Question: What is the potential diagnosis?
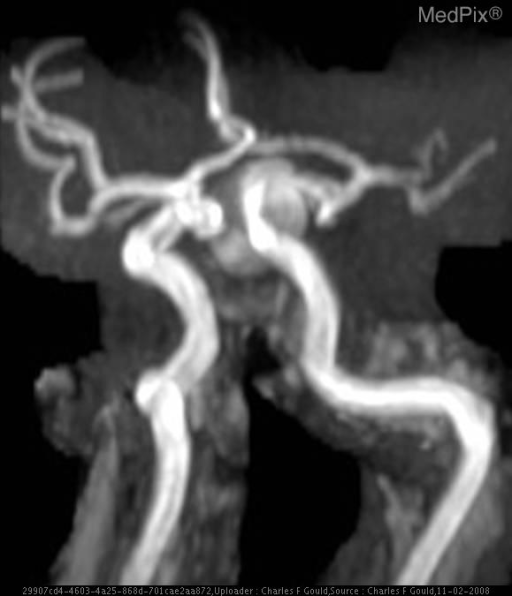
Answer: The possible diagnosis includes •  Congenital berry aneurysm
•  Atherosclerotic fusiform aneurysm
•  Mycotic aneurysm.